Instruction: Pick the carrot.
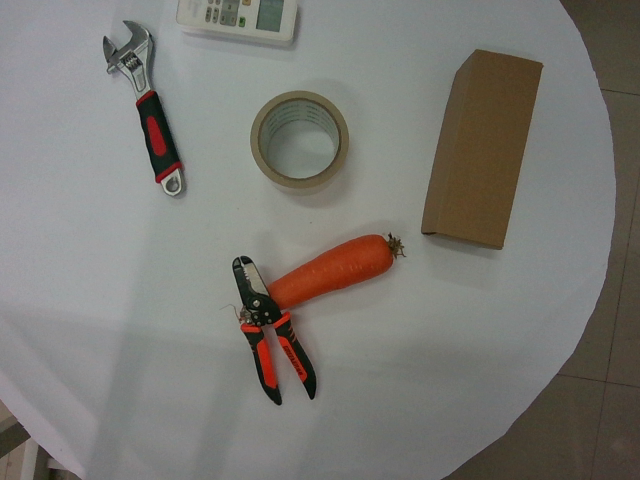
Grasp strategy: vertical